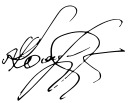
Signature of: ivanna klympush tsintsadze